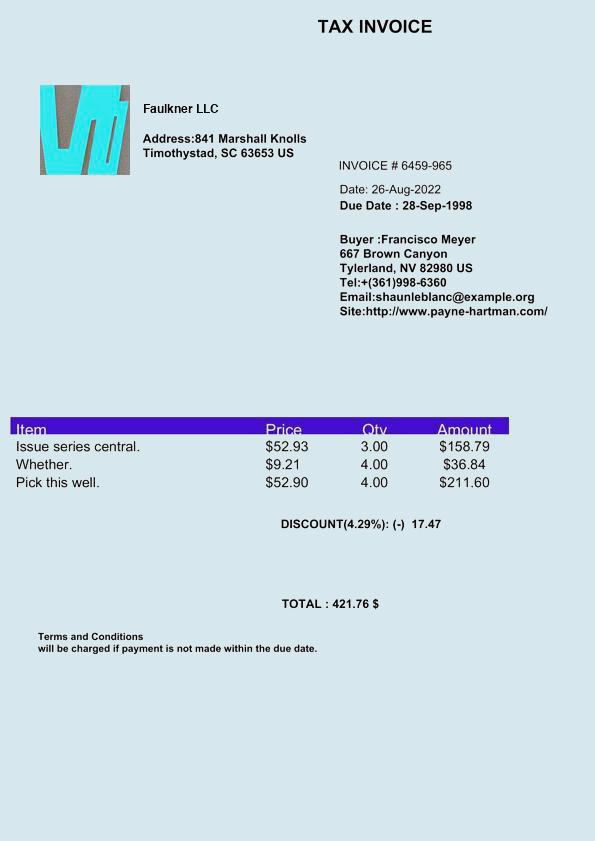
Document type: Invoice